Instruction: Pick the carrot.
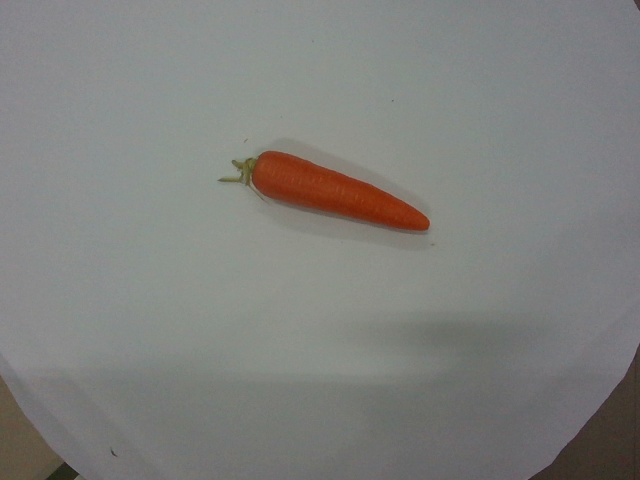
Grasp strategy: vertical